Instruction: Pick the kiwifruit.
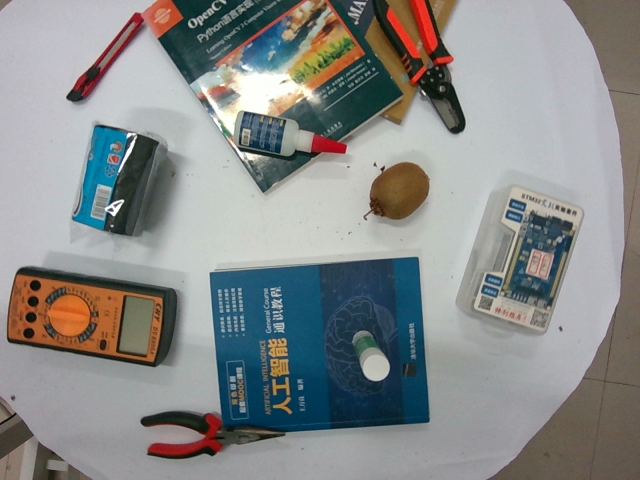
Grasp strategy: vertical